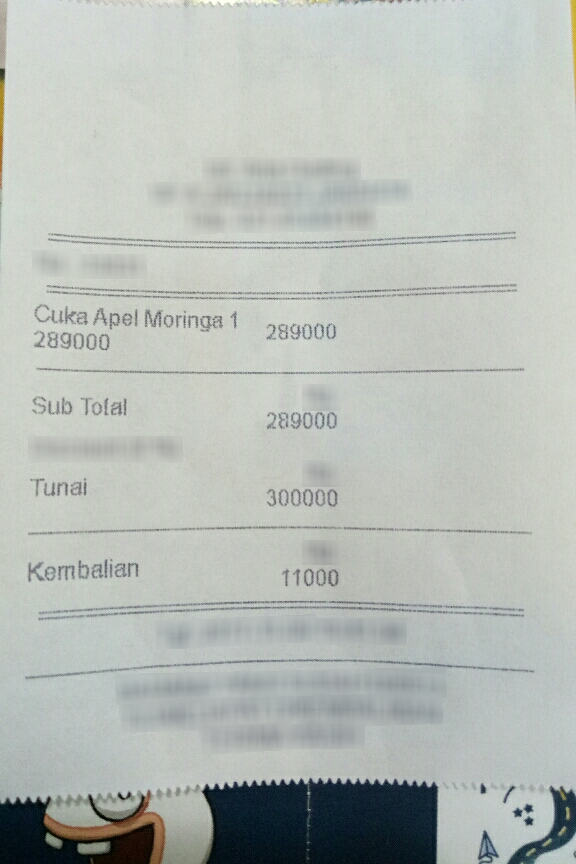
Receipt information:
store_name: Cuka Apel Moringa 1
subtotal: 300000
line_items: item_name: Cuba Apel Moringa 1
item_value: 289000
item_quantity: 1